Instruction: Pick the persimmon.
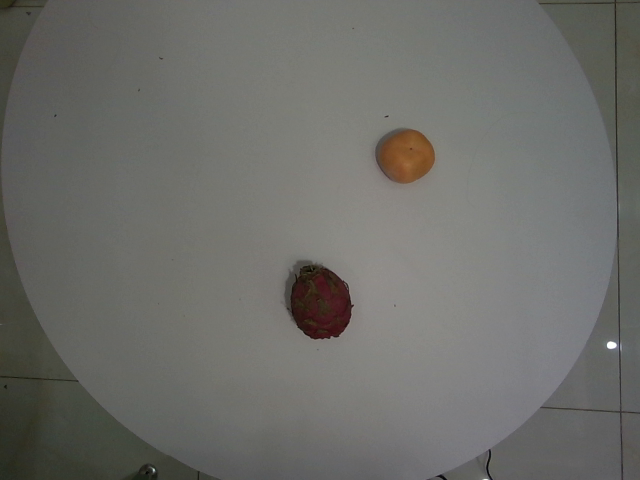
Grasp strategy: vertical